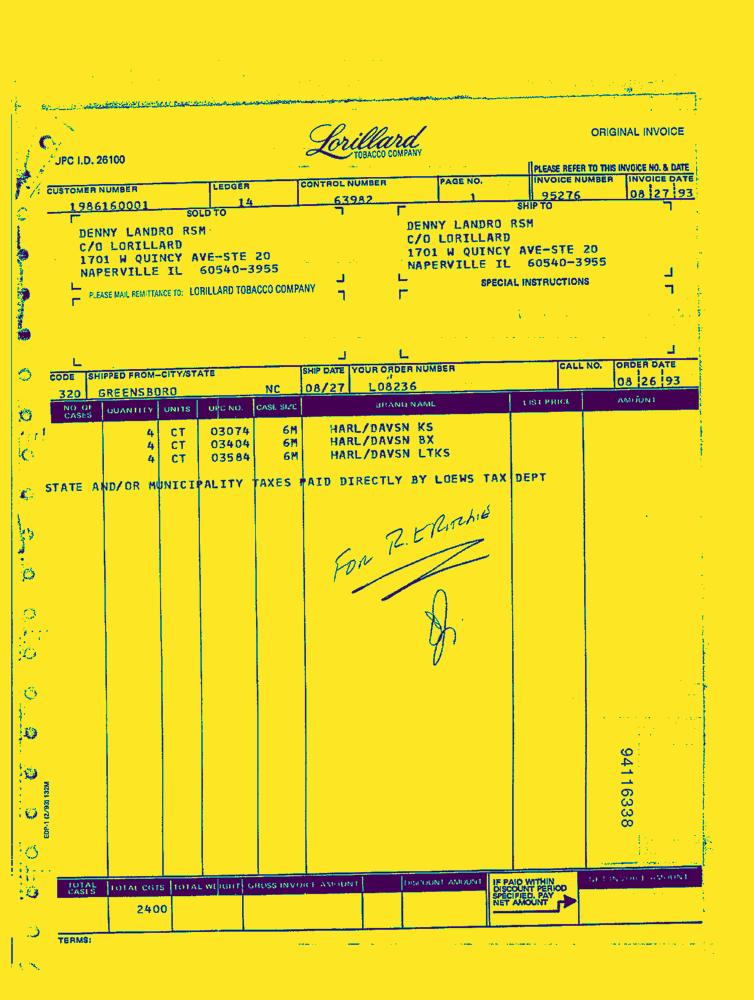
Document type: Invoice-Doc